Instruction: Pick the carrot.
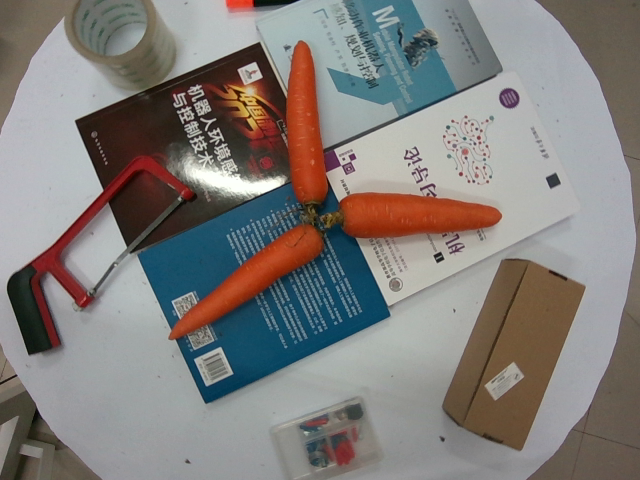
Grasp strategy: vertical